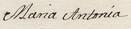
Signature of: maría antonia of spain